Can you pull out the amount in words, numerical amount, payee's name, date of the cheque, and the bank's name from the image?
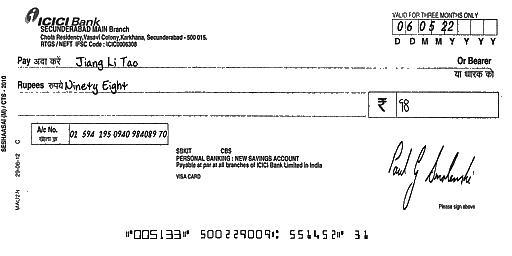
amt_in_words: Ninety Eight
amt_in_figures: 98
payee_name: Jiang Li Tao
bank_name: ICICI Bank
cheque_date: 06/05/22